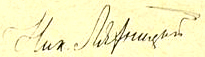
Signature of: q85862534